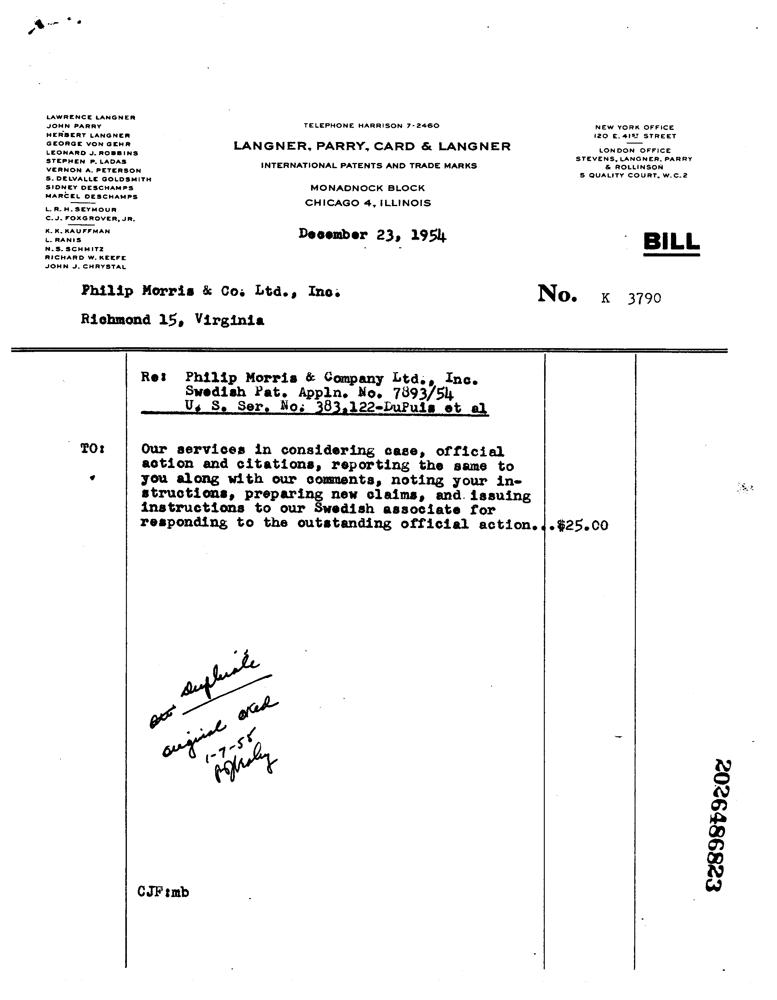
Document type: Invoice